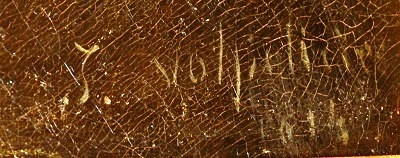
Signature of: julie volpelière